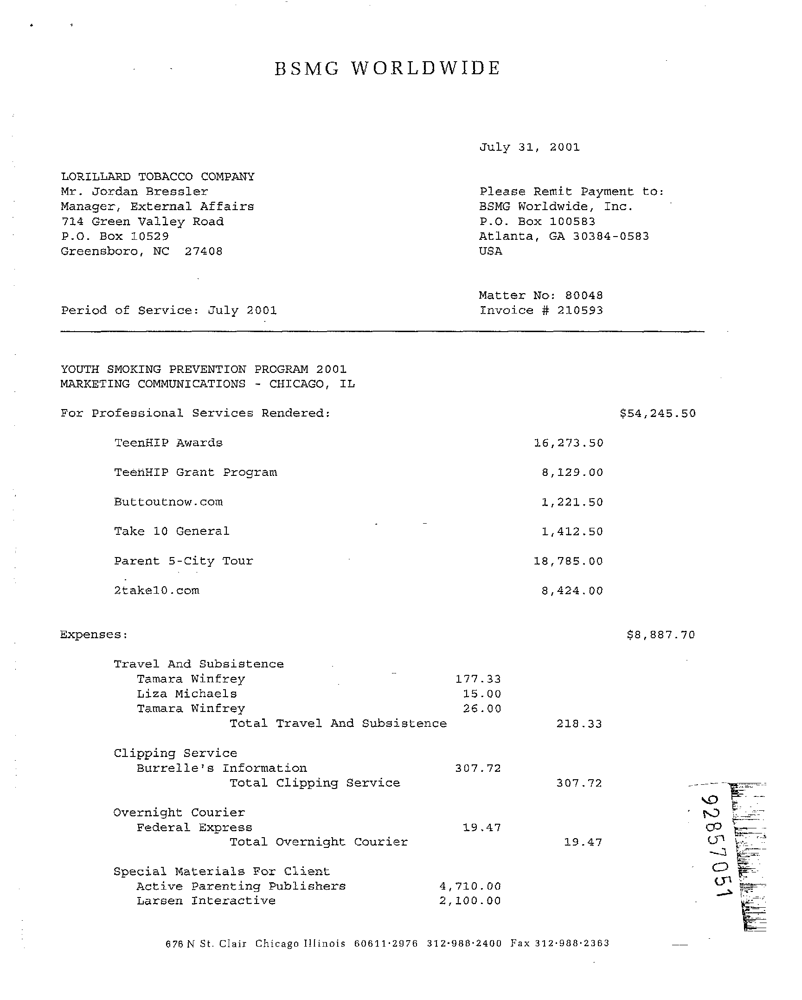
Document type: Invoice